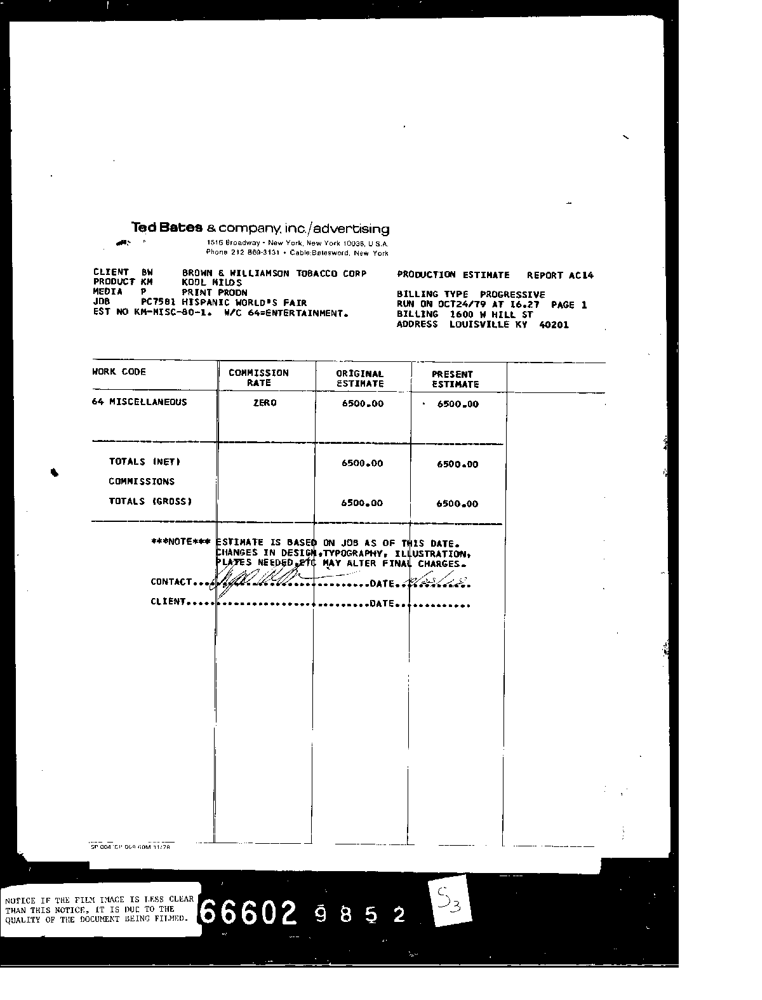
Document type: Invoice